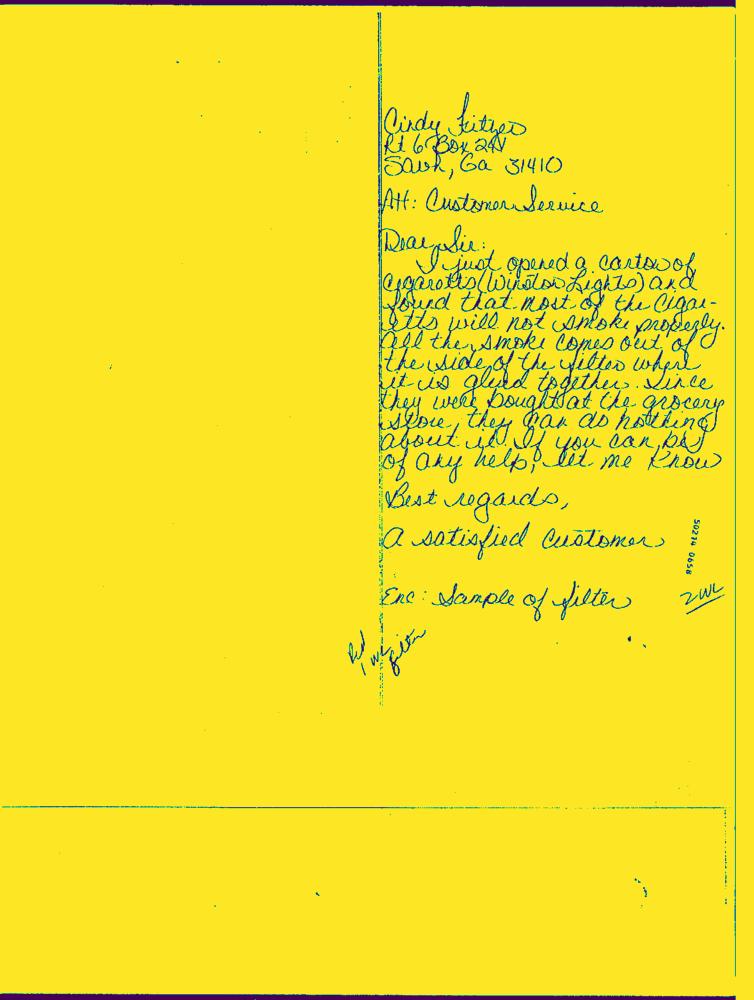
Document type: Hand-Written